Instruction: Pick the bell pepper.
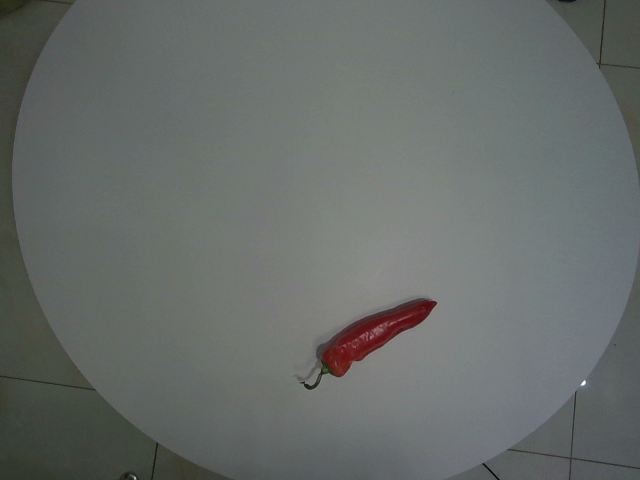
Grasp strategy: vertical